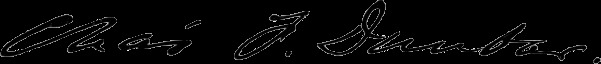
Signature of: charles franklin dunbar